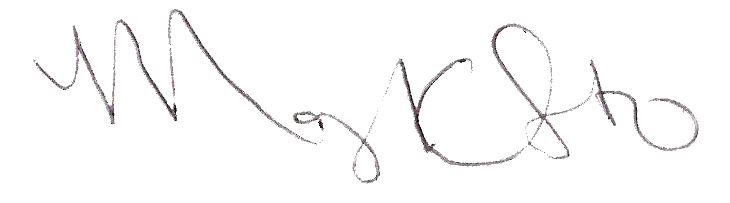
Signature of: maya soetoro ng